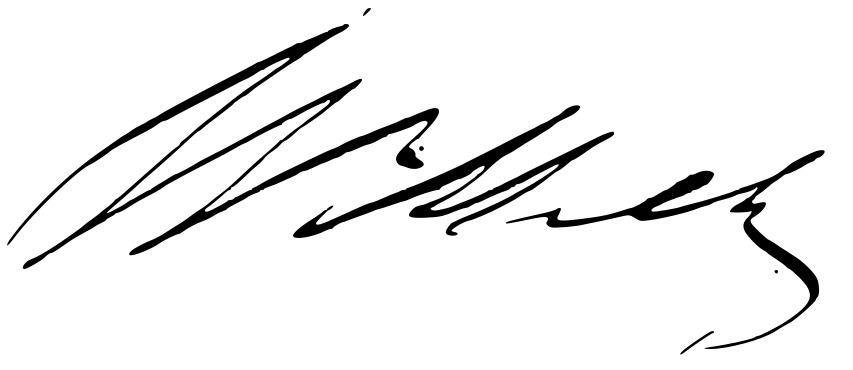
Signature of: wilhelm i of württemberg